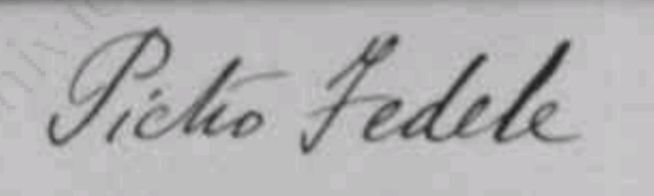
Signature of: pietro fedele